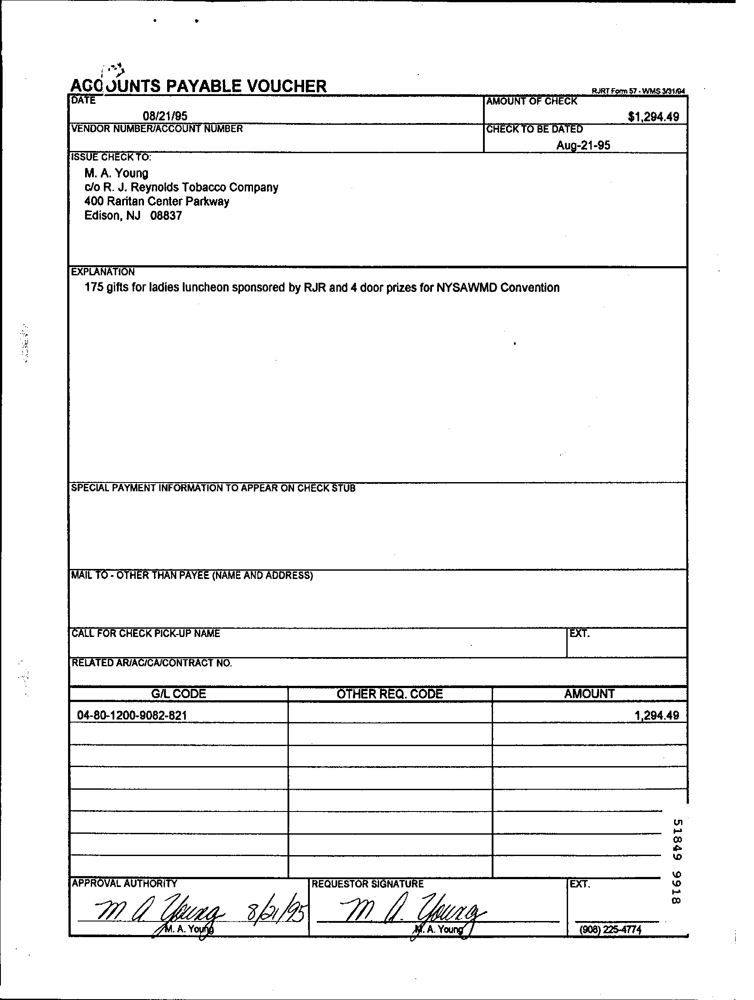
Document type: Invoice